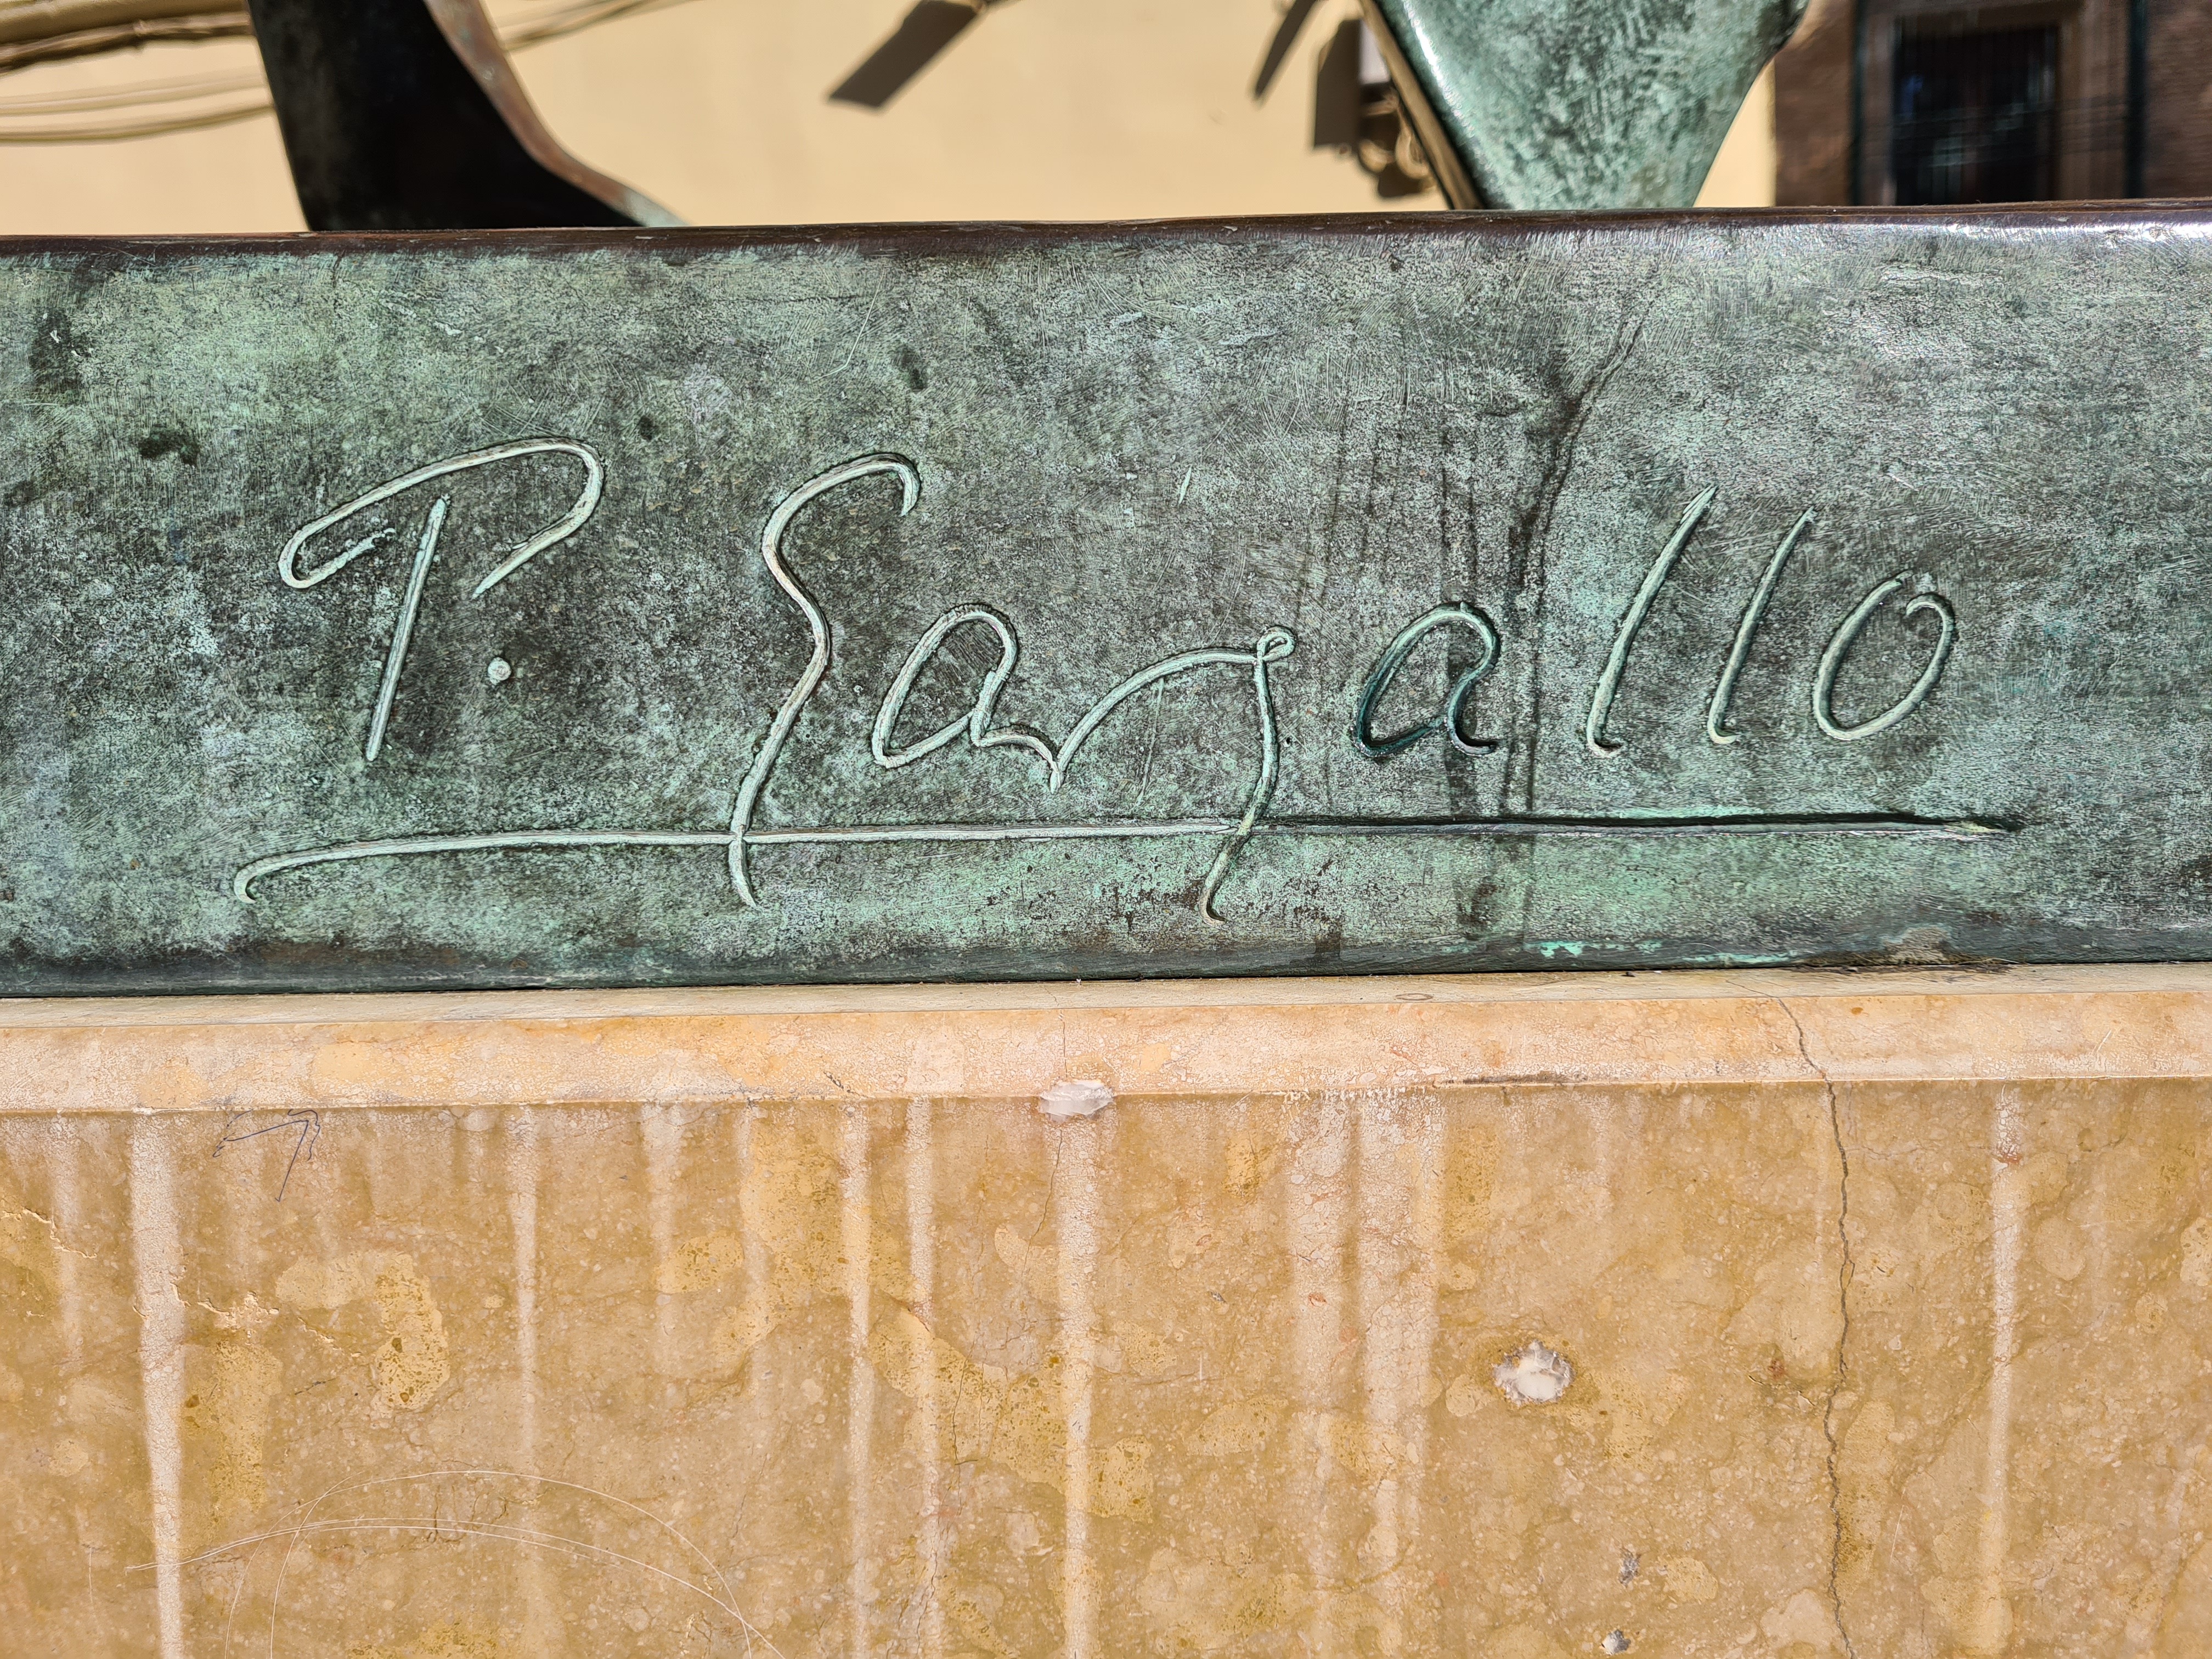
Signature of: pau gargallo